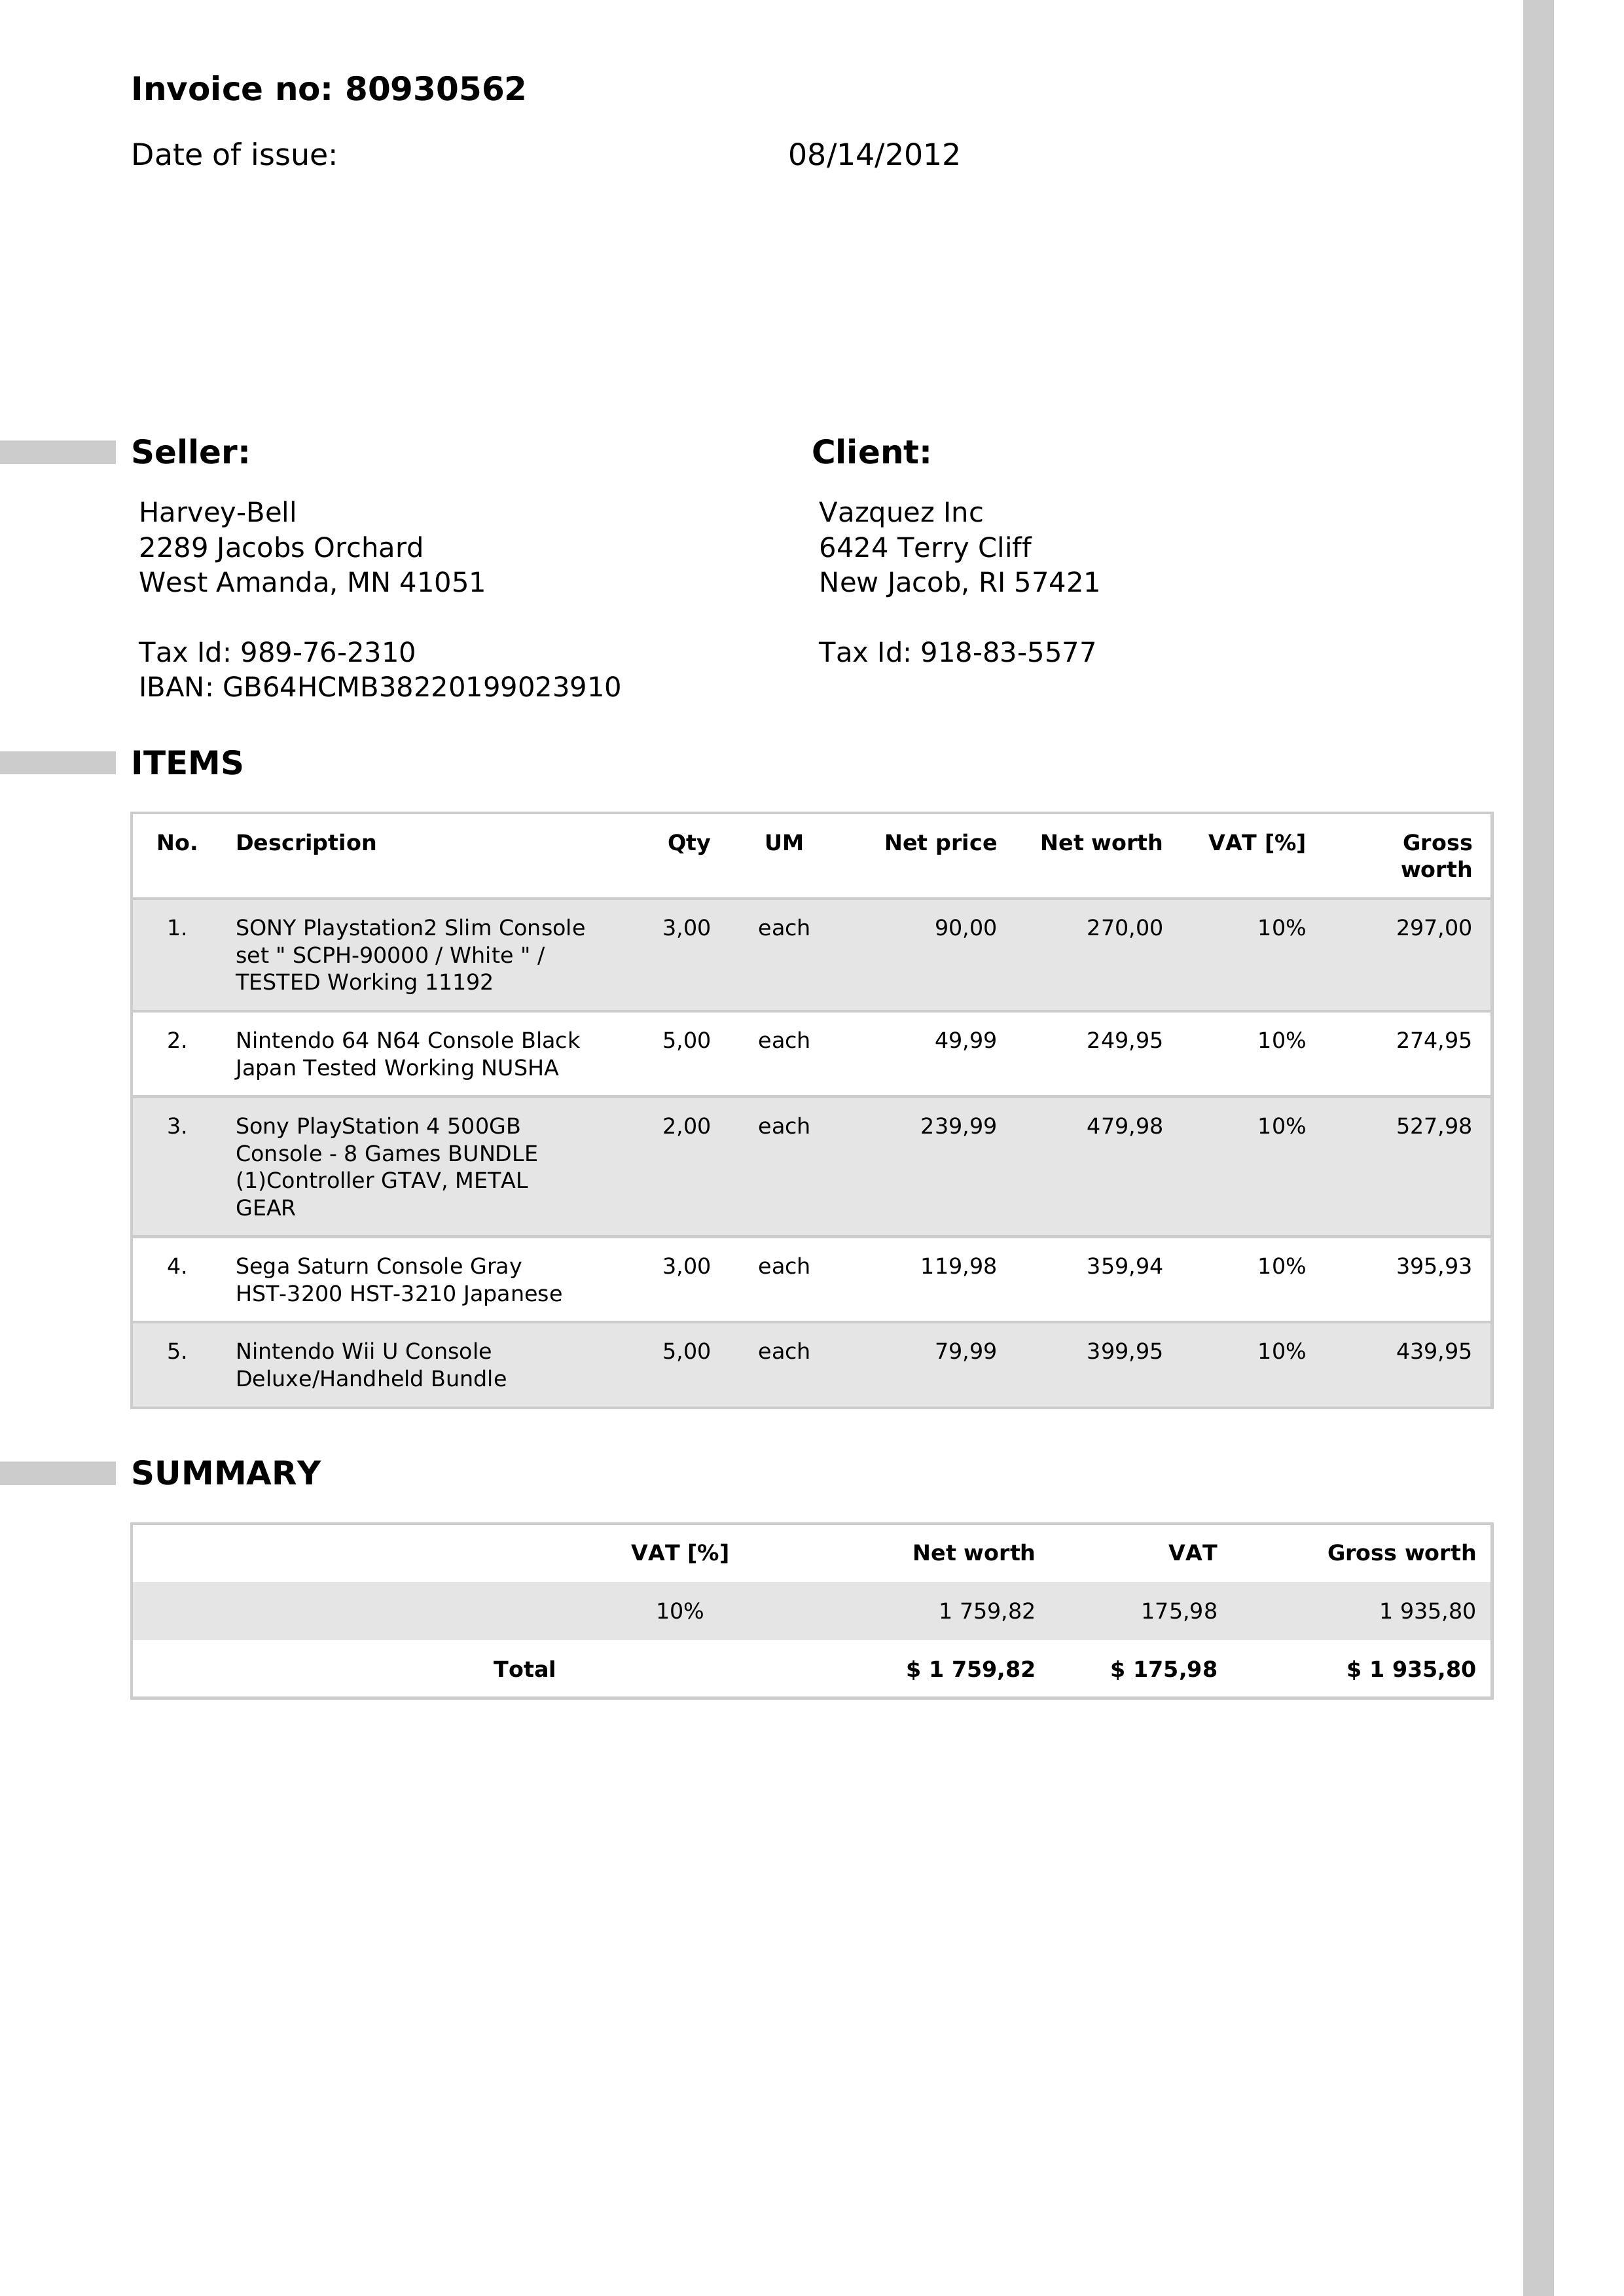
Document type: Invoice